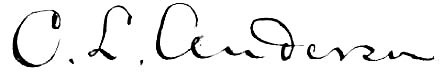
Signature of: charles lewis anderson